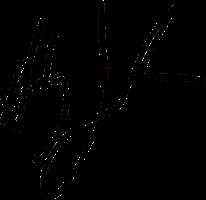
Signature of: andy samberg